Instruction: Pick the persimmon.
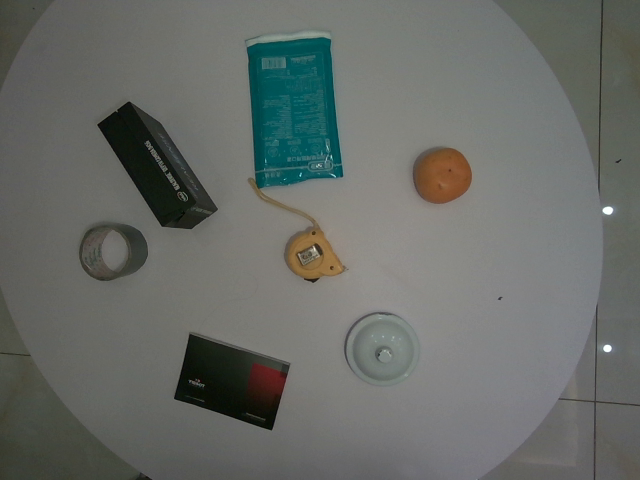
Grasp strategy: vertical